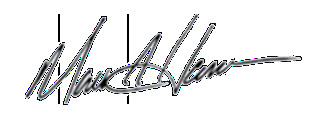
Signature of: mark r hamilton